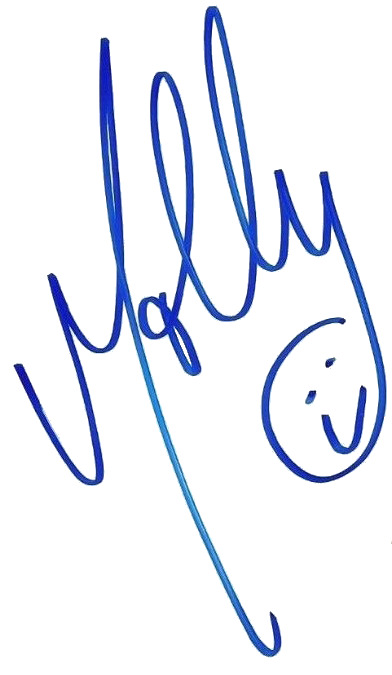
Signature of: molly holly